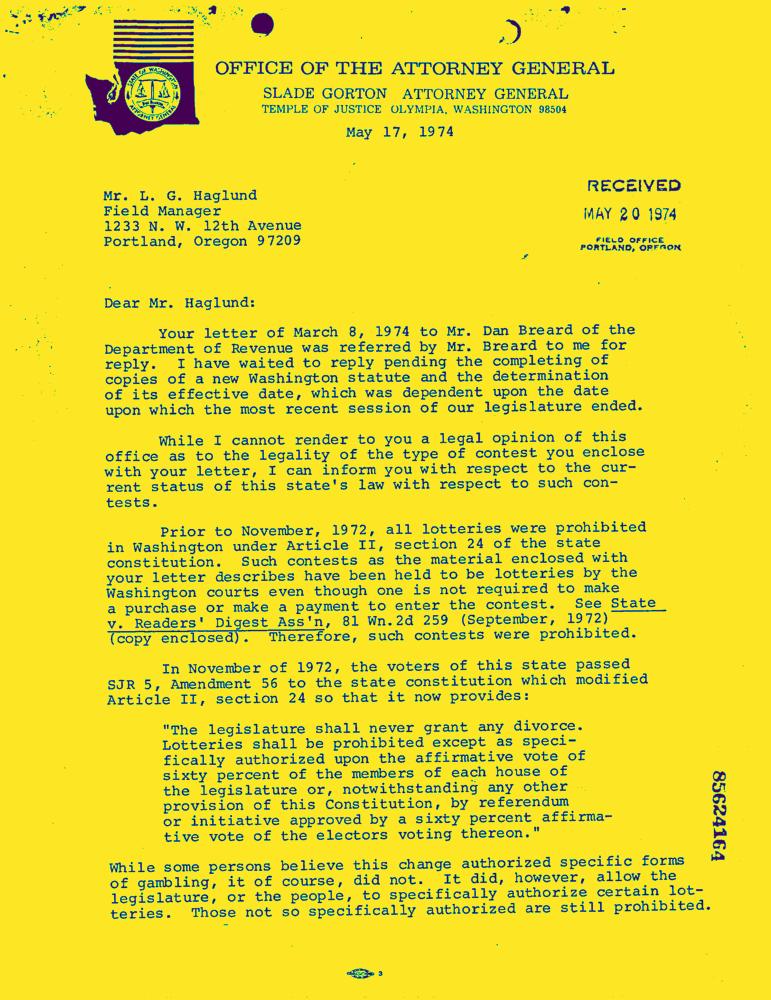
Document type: Letter-Doc